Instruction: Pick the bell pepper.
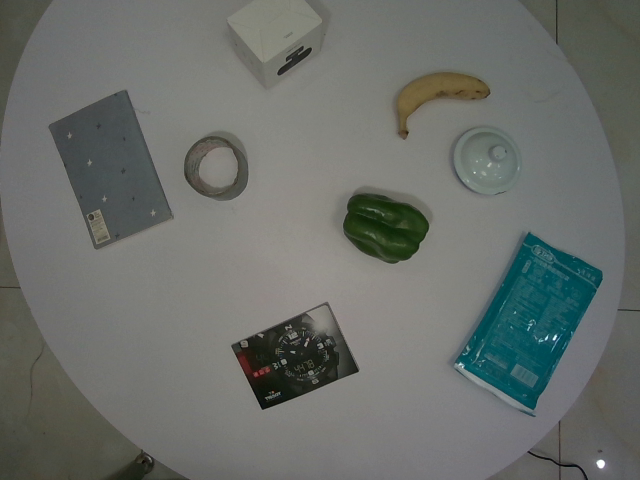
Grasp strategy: vertical